Question: Talk about the condition:
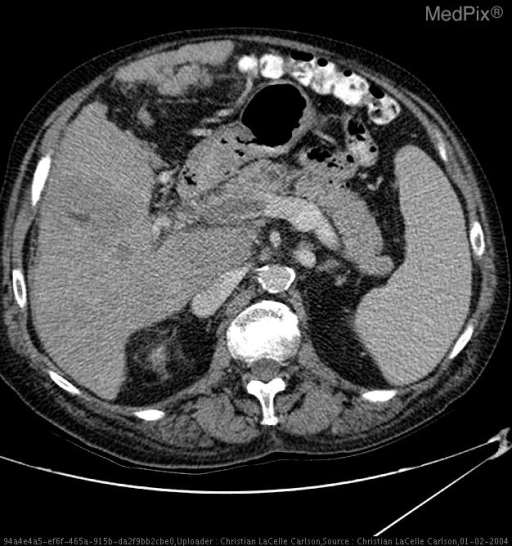
Answer: The disease is discussed as: Although portal vein thrombosis (PVT) is due to hematologic conditions associated with thrombogenic tendencies, the cause of  PVT is evident in less than 50 percent of cases.  PVT occurs in 10 percent of patients with cirrhosis and frequently accompanies hepatocellular carcinoma.  PVT may be associated with systemic or local infection or mesenteric inflammation.  PVT can complicate pregnancy, especially eclampsia, and conditions causing portal venous stasis such as hepatic venous obstruction, chronic heart failure, and constrictive pericarditis.  Encasement of the portal vein by pancreatic, gastric, and other malignancies can also lead to PVT.

Signs and symptoms of PVT depend on the location and extent of the thrombus, how rapidly PVT develops, and the nature of any underlying liver disease.  PVT may lead to segmental atrophy and infarction.  It can be acutely fatal when associated with mesenteric vein thrombosis.  Collateral channels form and the portal vein recanalizes (cavernous transformation) in 1/3 of patients in whom PVT develops slowly (subacute or chronic).  Portal vein thrombosis can cause or exacerbate portal hypertension.

As in this case, the predominant clinical feature is often the underlying disease.  However, bleeding from esophageal varices is a frequent presentation.  The presence of splenomegaly and absence of ascities are common findings.

CT findings may include (1) increased size of the portal vein, (2) hyperdense thrombus on noncontrast CT or low density, nonenhancing intraluminal thrombus on contrast enhanced CT, (3) low density filling defect on contrast CT/lack of contrast medium enhancement of the portal vein, (4) failure to visualize the portal vein, (5) canvernous transformation (nest of collateral veins in the porta hepatis), and (6) calcification within the thrombus. T1WI reveals hperintense  portal vein thrombus and numerous portal flow voids (collaterals).  Ultrasound is the best screening imaging modality.  Thrombus appears echogenic and collaterals and varices are often seen.